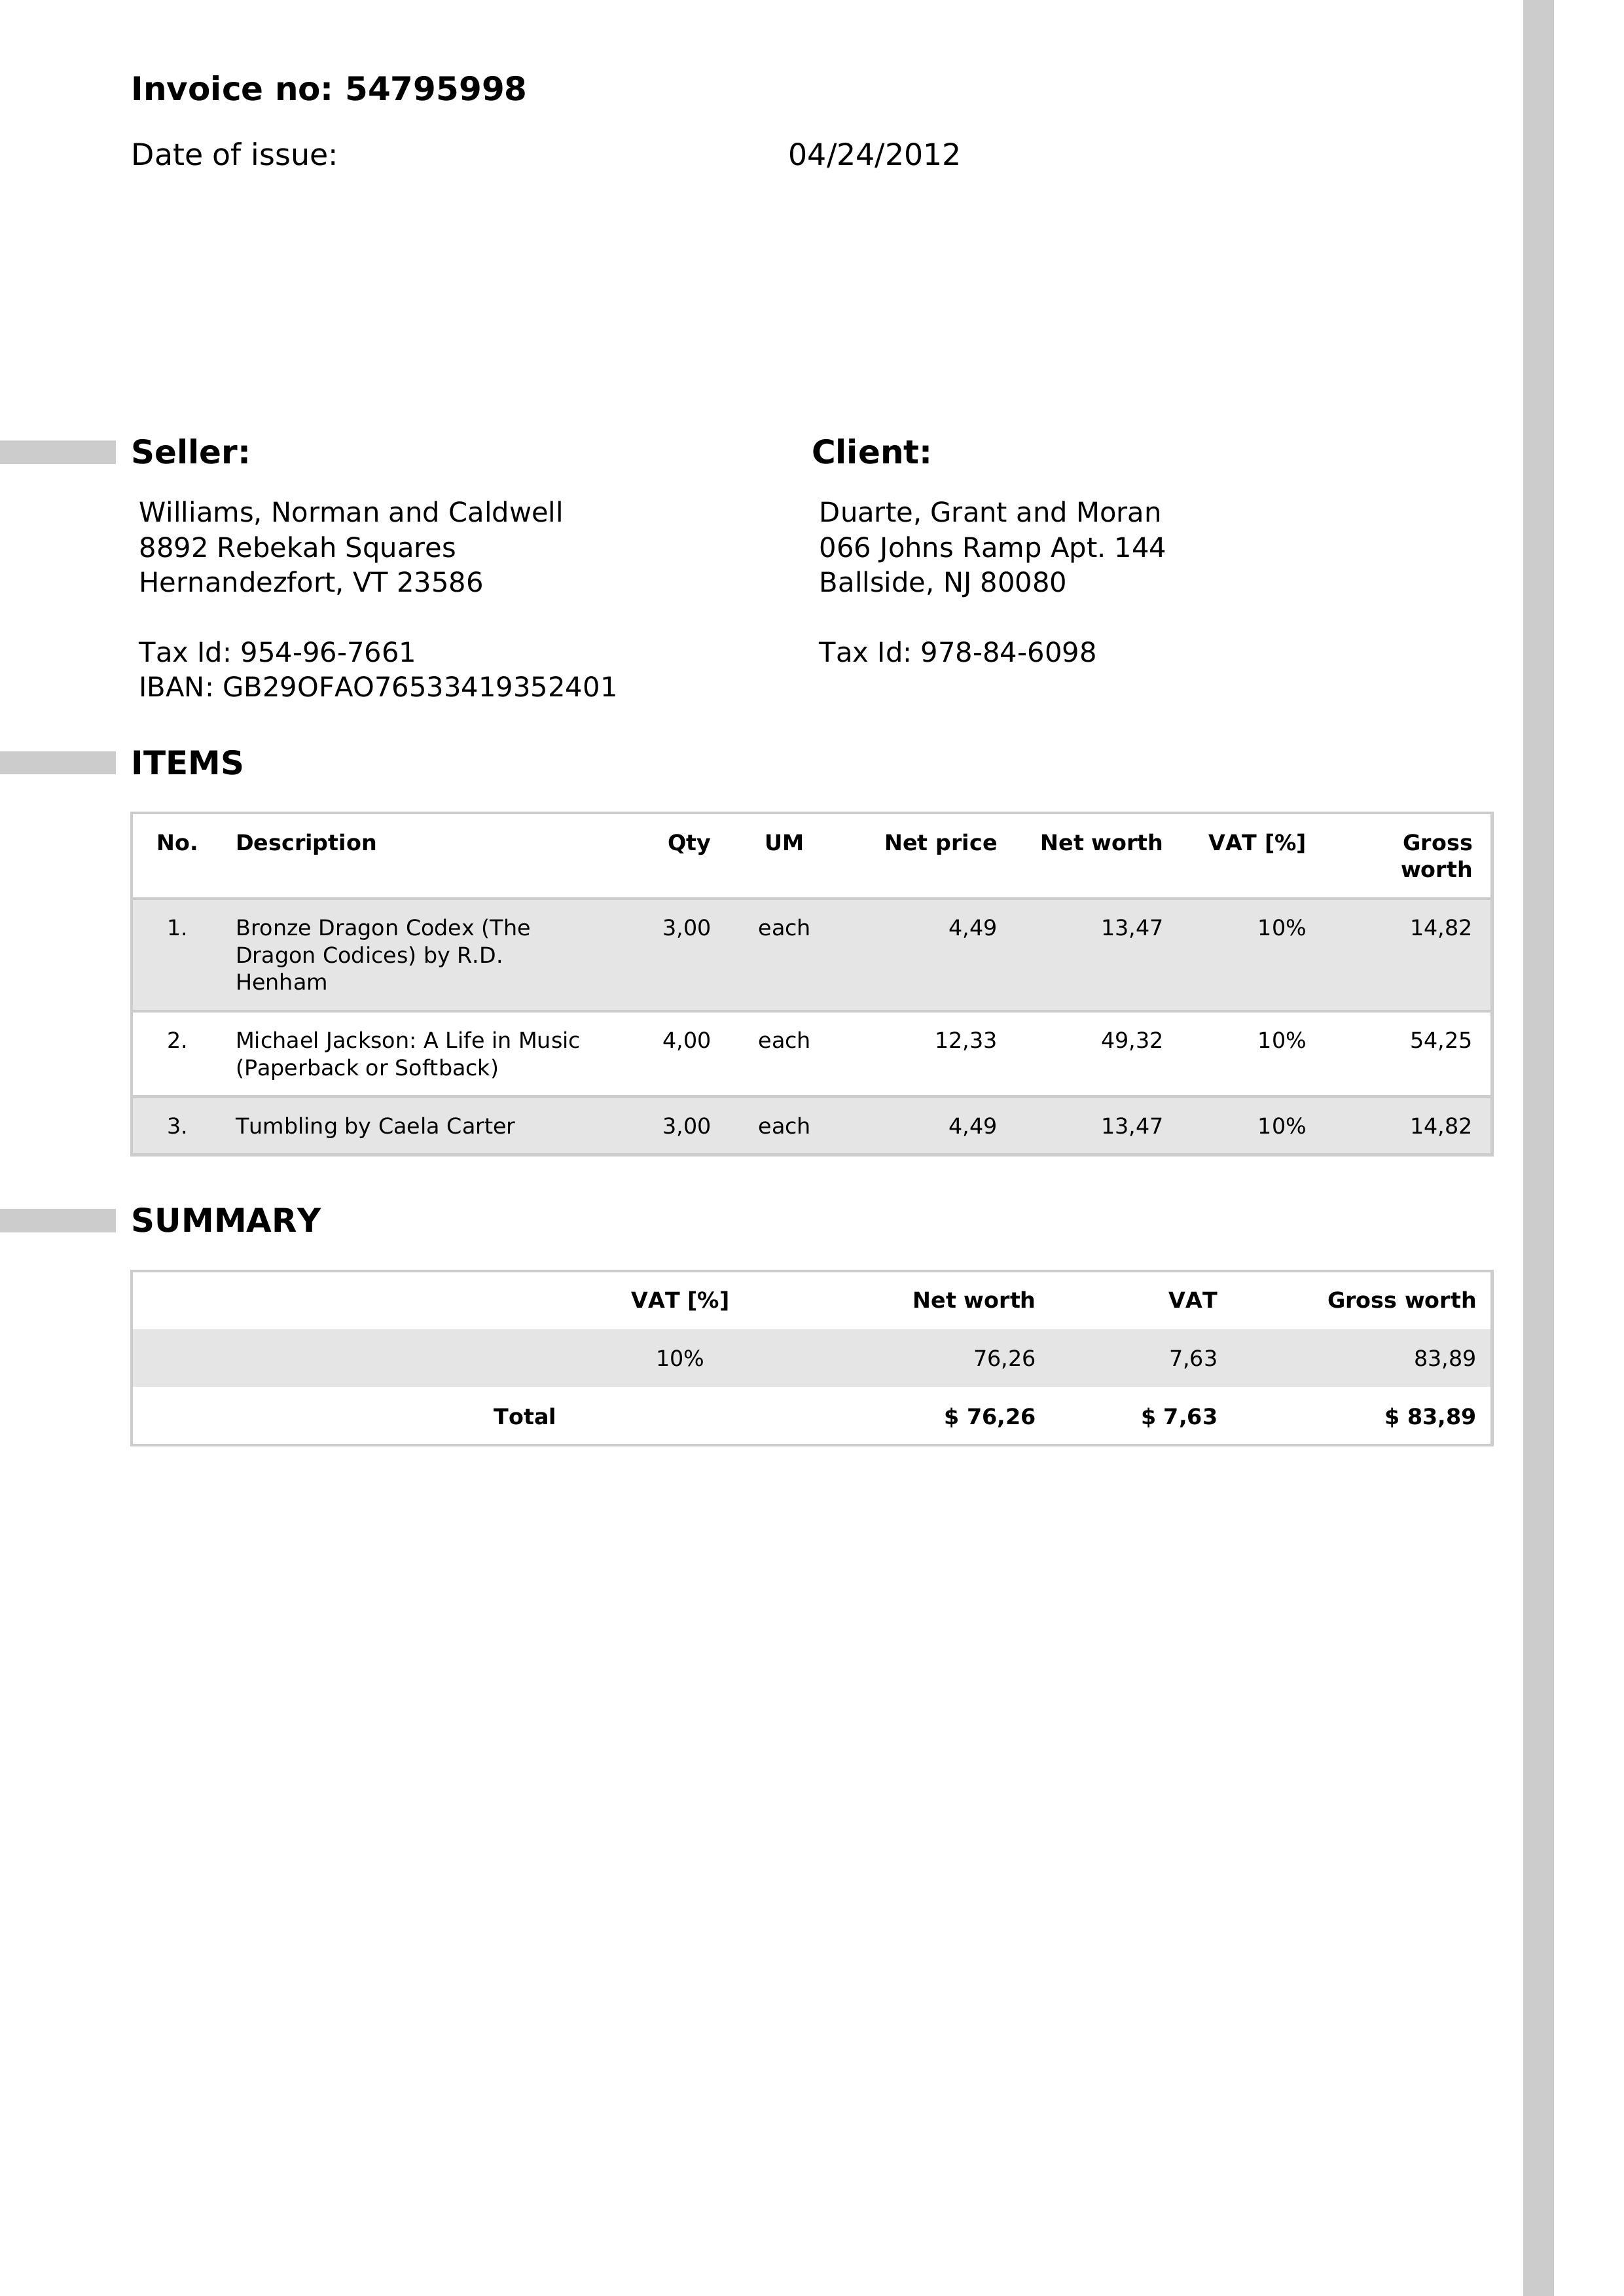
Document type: Invoice